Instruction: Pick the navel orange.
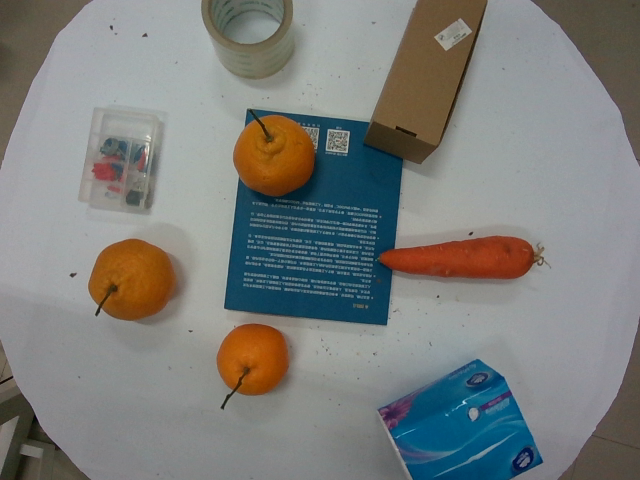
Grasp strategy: vertical